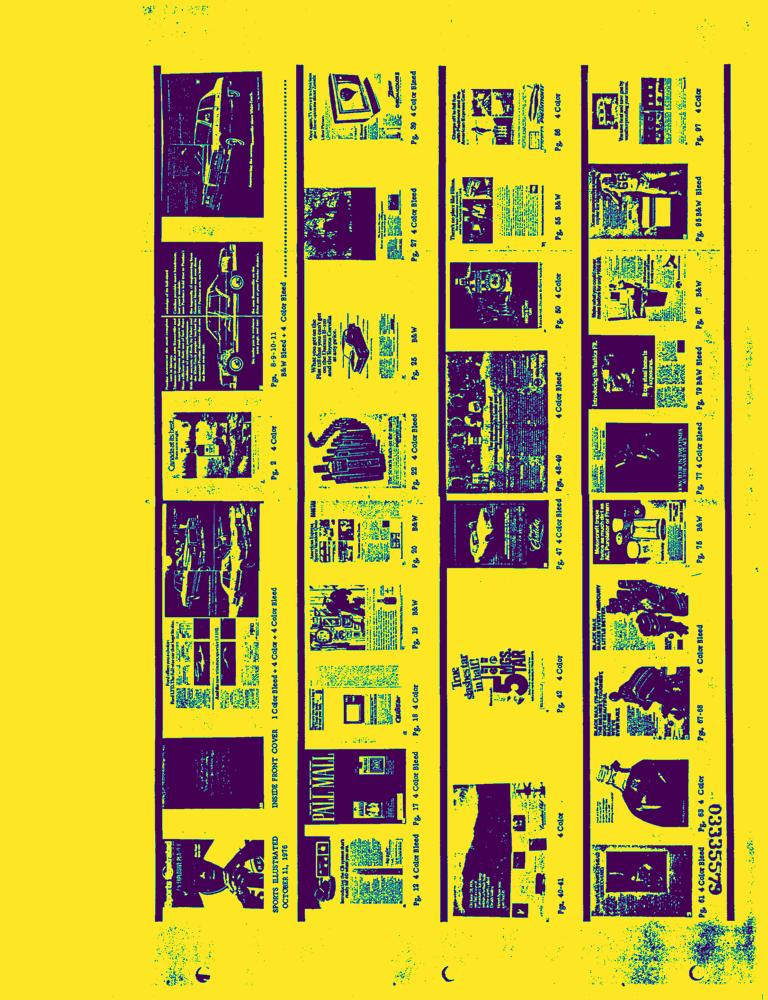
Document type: AD